Question: What is the potential diagnosis?
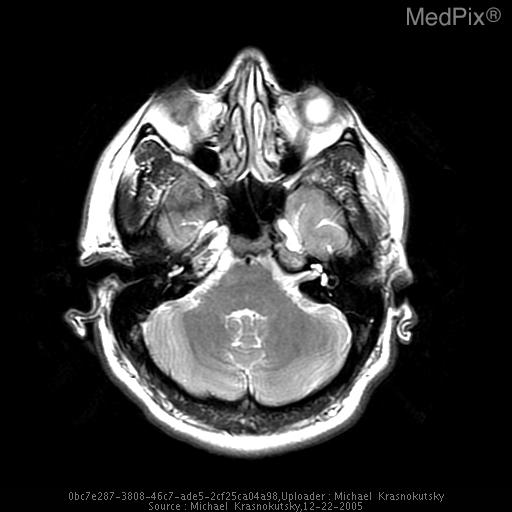
Answer: The possible diagnosis includes Chondrosarcoma
Chordoma (same MRI signal pattern but usually midline)
Metastatic disease
Plasmacytoma (usually low T2 on MRI)
Lymphoma (usually lower signal on T2 and bright DWI)
Adenoid Cystic Carcinoma (ACC) from nasopharynx.